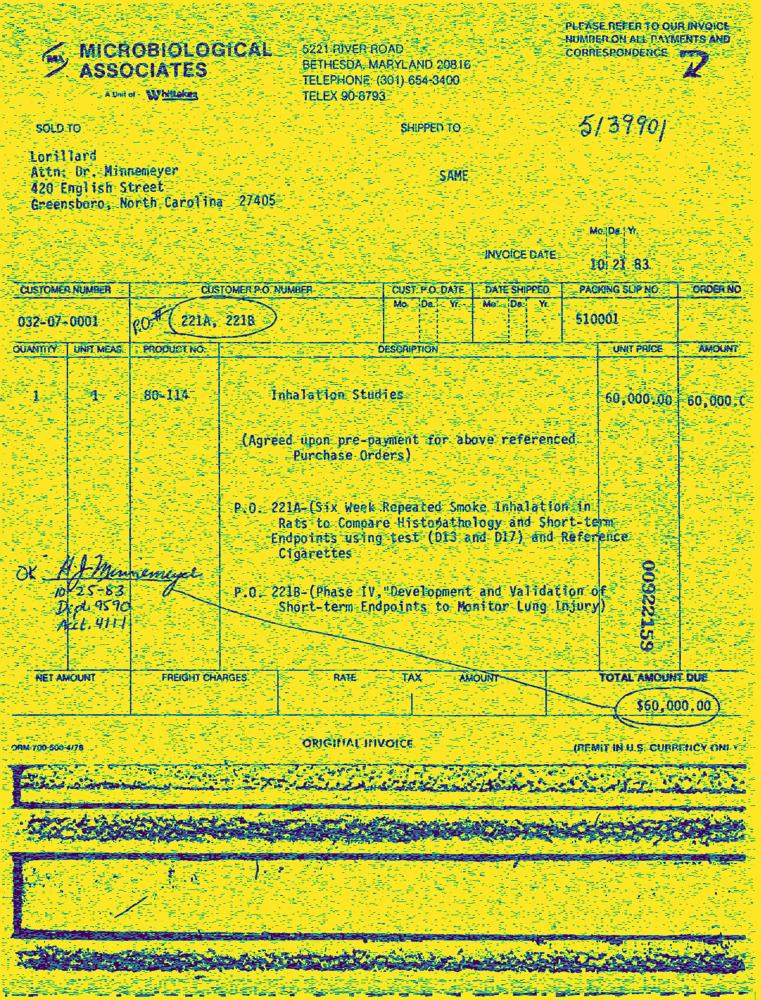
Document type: Invoice-Doc